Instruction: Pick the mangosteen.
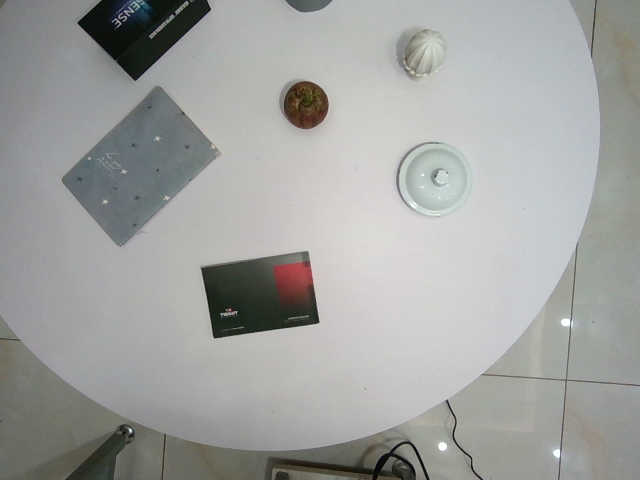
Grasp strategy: vertical